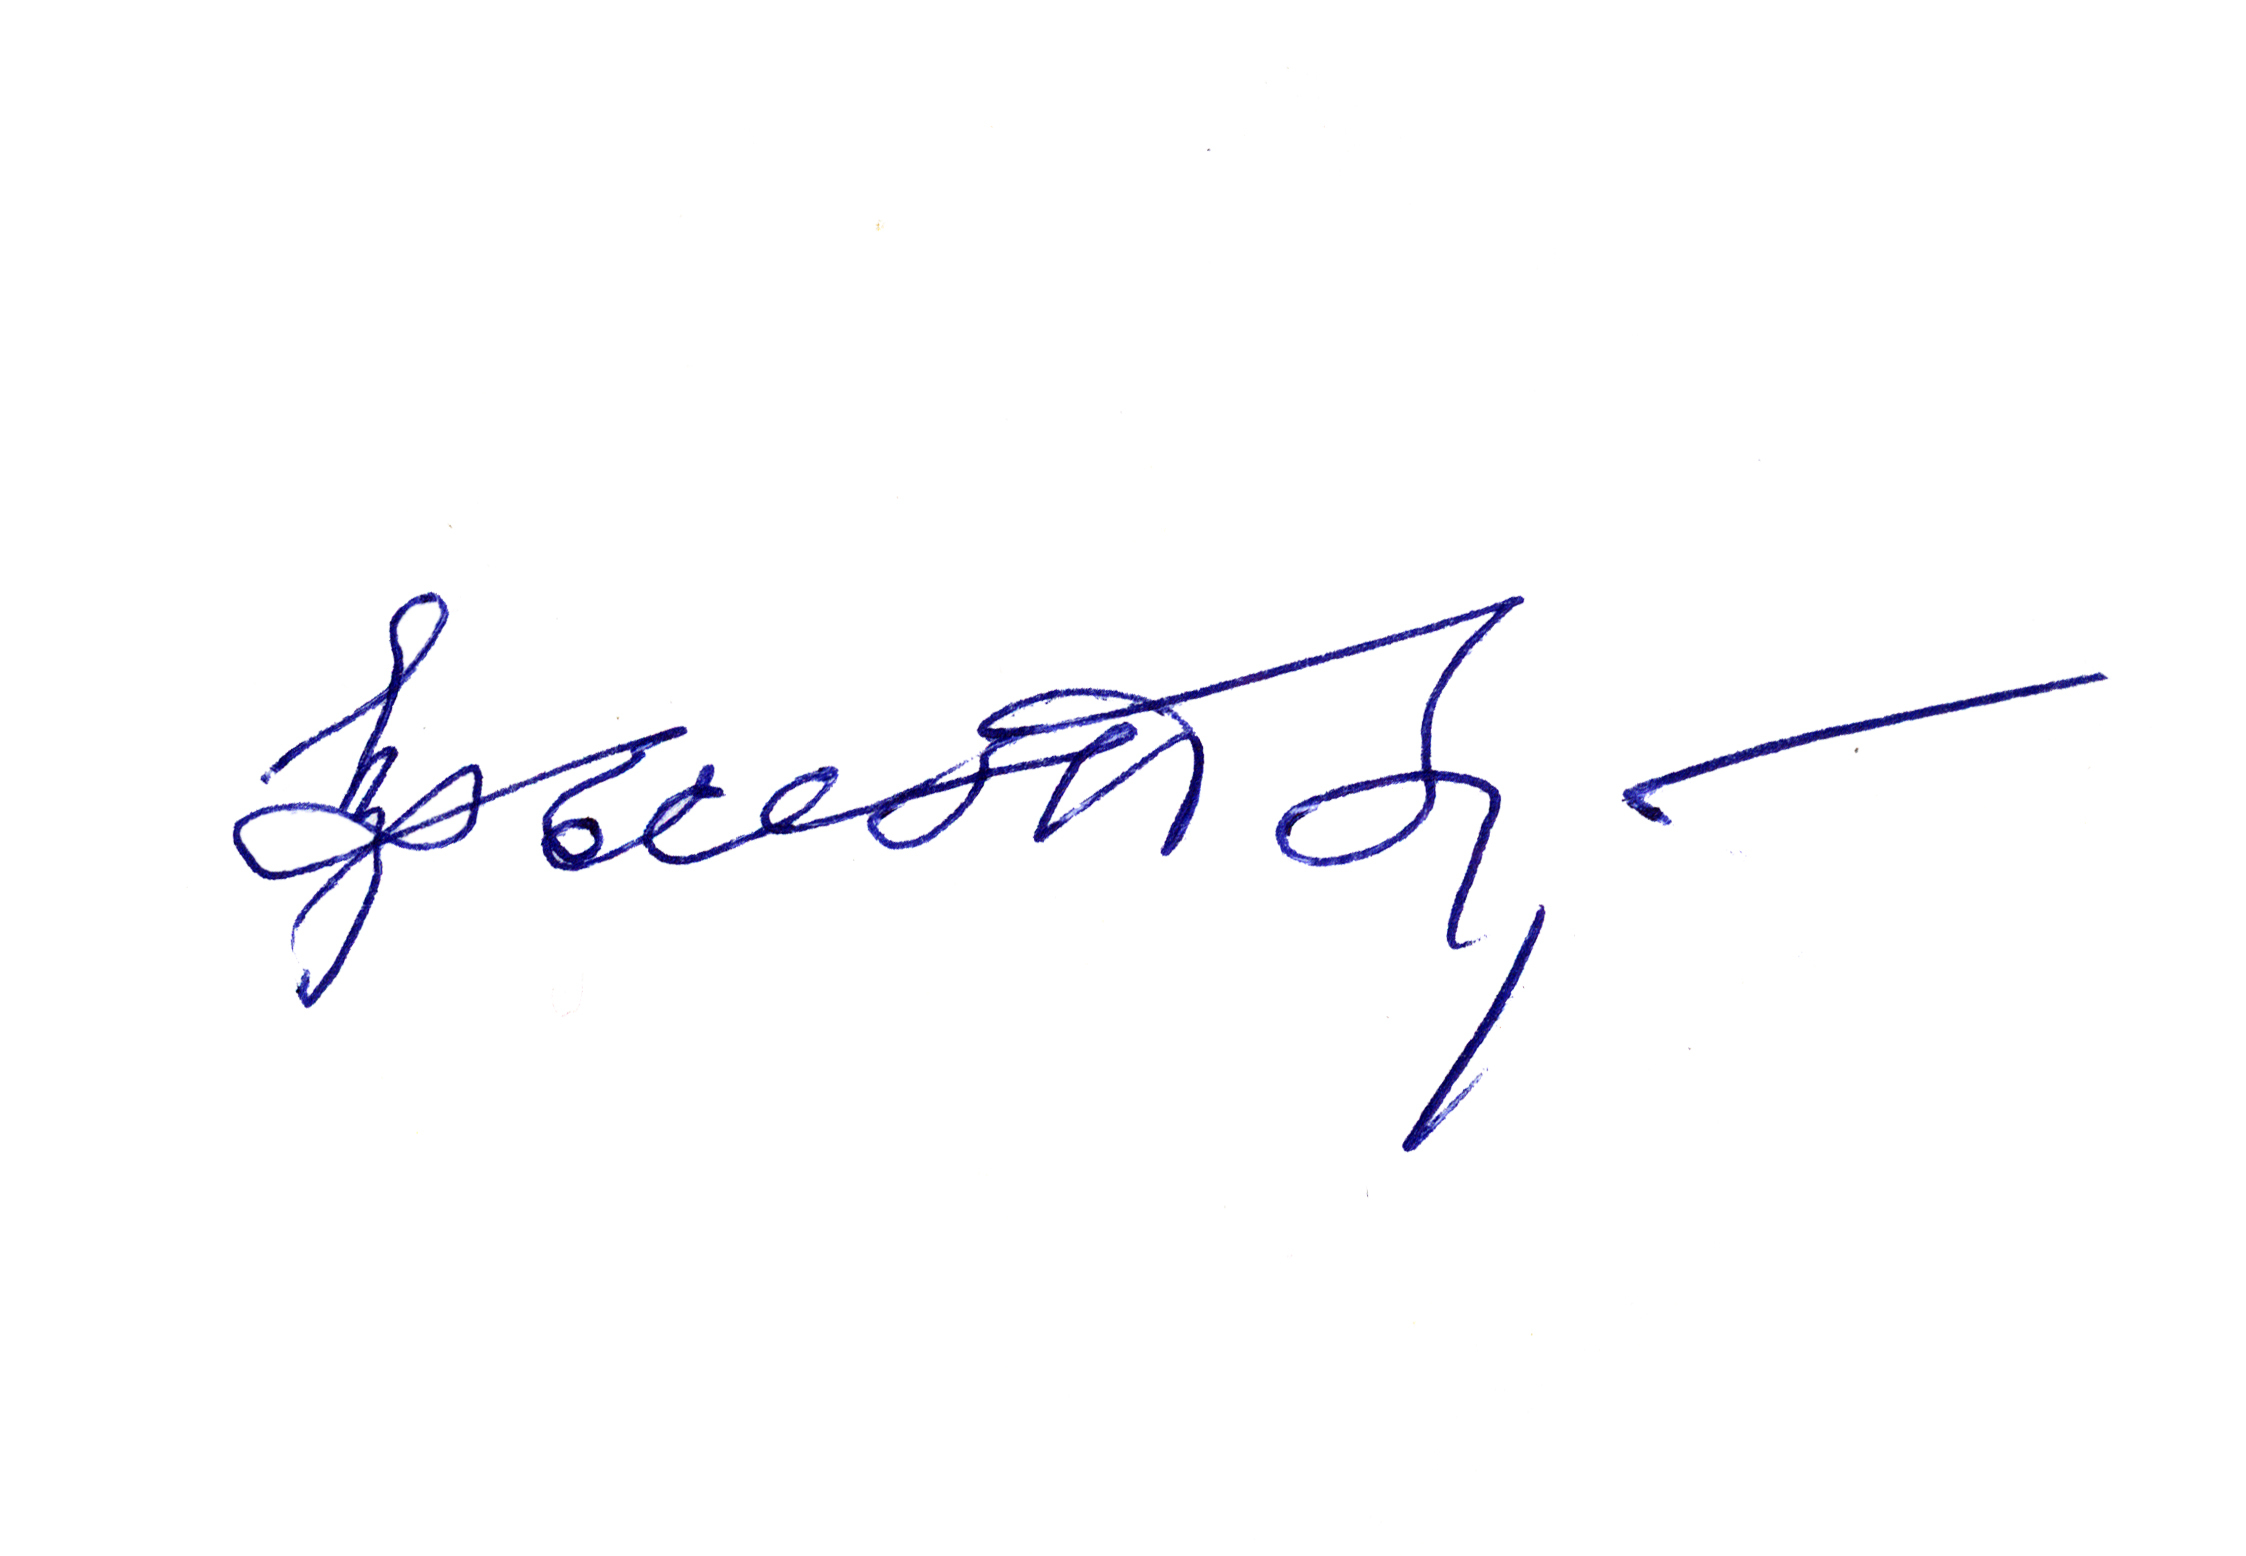
Signature of: serraf şiruye